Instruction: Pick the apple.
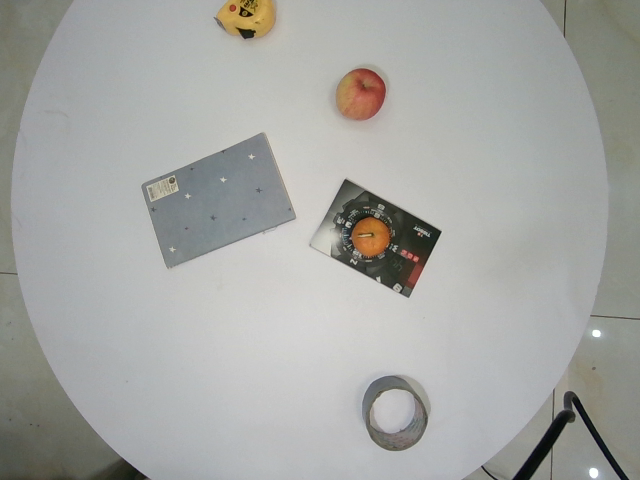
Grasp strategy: vertical